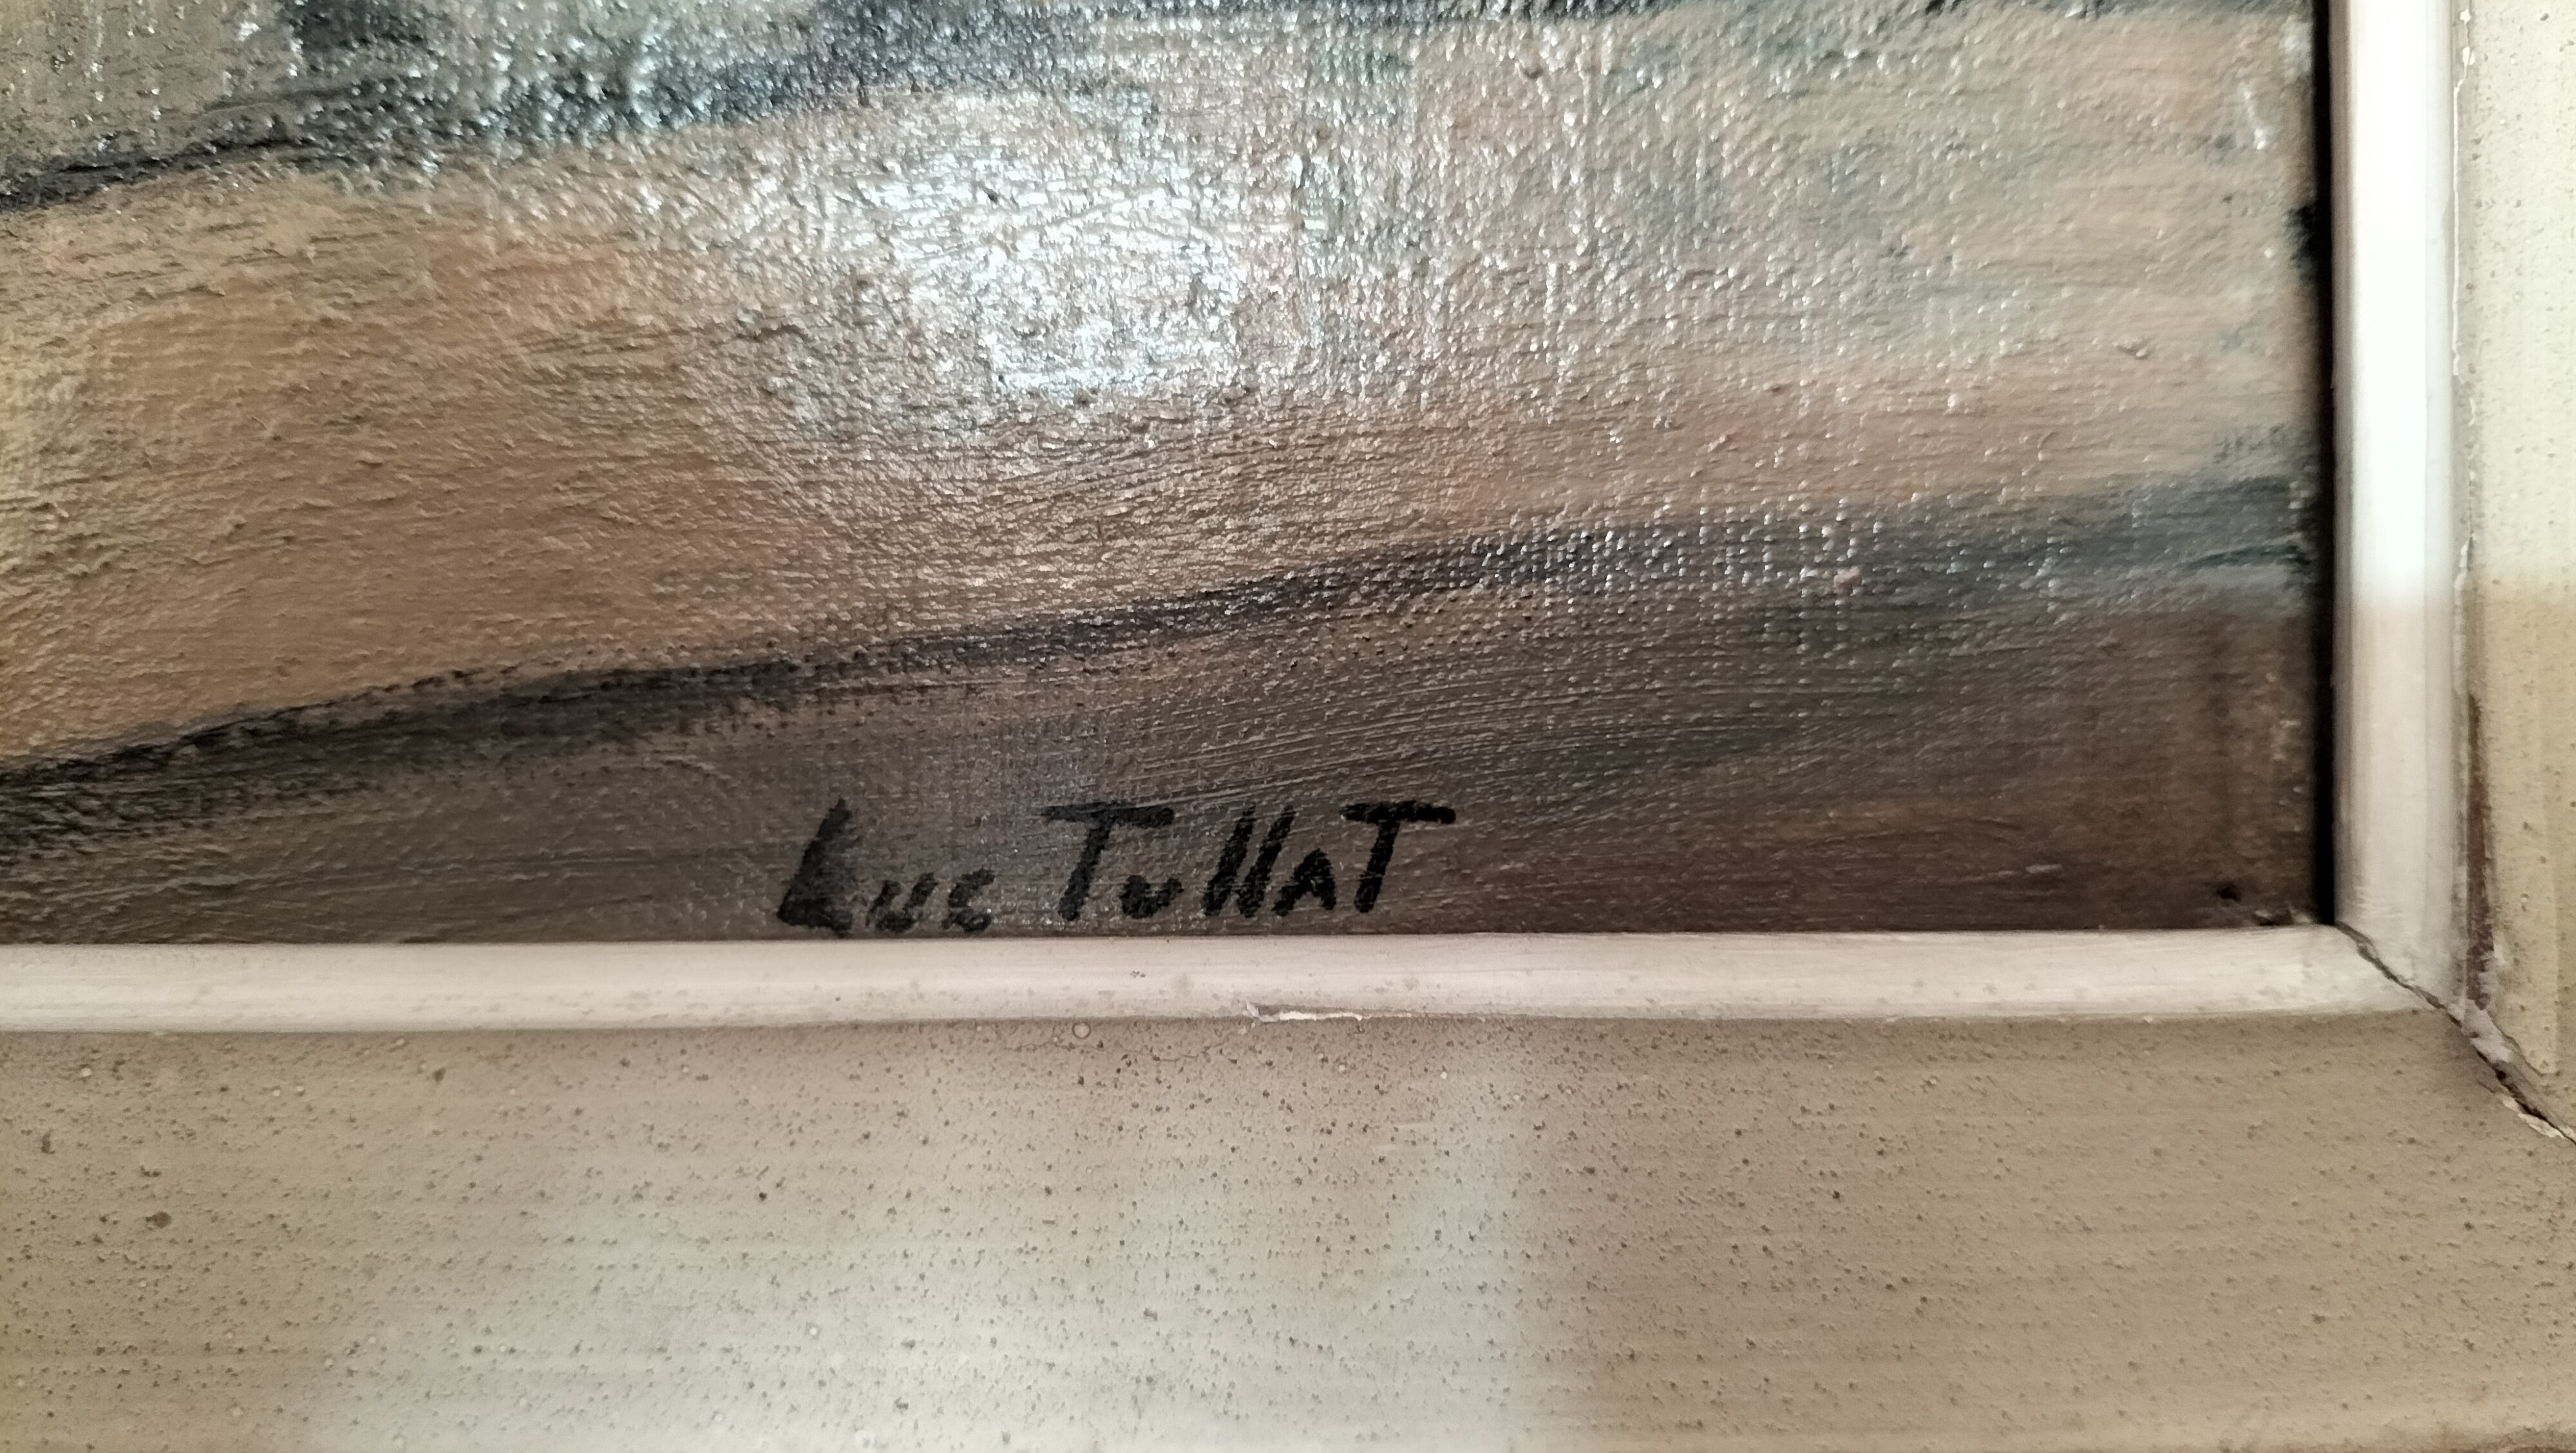
Signature of: q131752751